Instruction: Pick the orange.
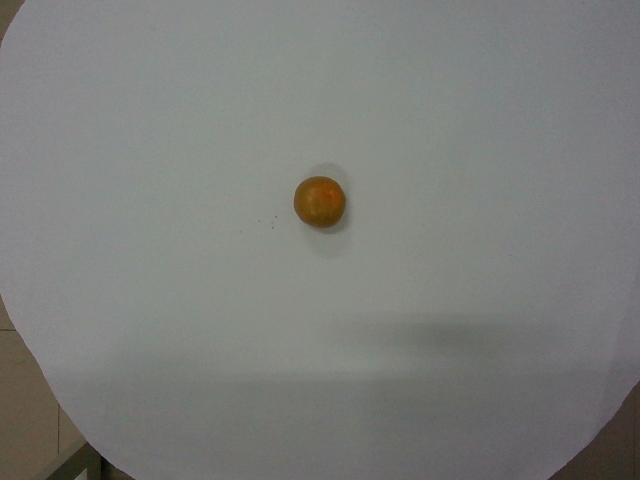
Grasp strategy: vertical